Can you pull out the amount in words, numerical amount, payee's name, date of the cheque, and the bank's name from the image?
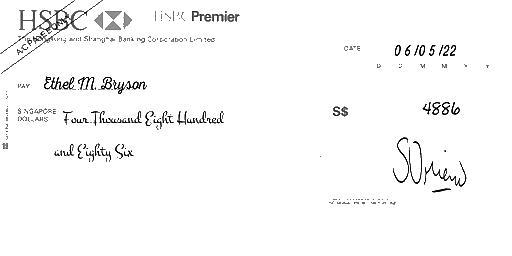
amt_in_words: Four Thousand Eight Hundred and Eighty Six
amt_in_figures: 4886
payee_name: Ethel M. Bryson
bank_name: HSBC
cheque_date: 06/05/22